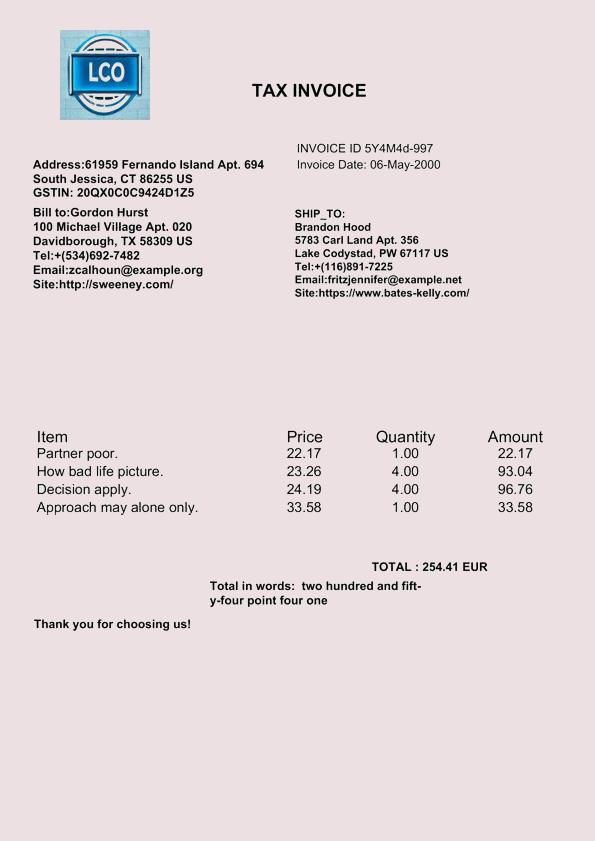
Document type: Invoice